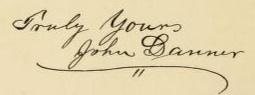
Signature of: john danner